Patient: Female, age 51
A 51-year-old female non-smoker presented with a 6-week history of a non-productive dry cough and progressive dyspnoea. The cough was associated with pleuritic chest pain and decreased energy. She denied haemoptysis or night sweats. She reported chronic gastric reflux, ongoing for 3 years following a distal oesophagectomy, total gastrectomy and jejunal-oesophageal anastomosis for gastric adenocarcinoma, vomiting and weight loss requiring a percutaneous endoscopic gastrostomy (PEG) tube for nutritional requirements. Physical examination revealed cachexia and chest was clear to auscultation. Oxygen saturations were 100% on room air and she was apyrexial. Laboratory results showed a white cell count of 8.7 x 109/L and C-reactive protein of 64mg/L. Chest radiograph demonstrated poorly defined nodular opacities in the inferior right upper lobe and a pronounced nodular consolidation in the right mid zone.
A high-resolution CT thorax showed extensive nodular changes in the right upper and lower lobes with confluent areas of consolidation with air bronchograms, see Fig. 1. Bronchoscopy was grossly normal. A bronchoalveolar alveolar lavage was carried out. There was no growth on routine, nocardia, actinomyces or fungal culture. Mycobacterial testing did not demonstrate acid-fast bacilli and Mycobacterium species were not isolated on culture. The patient was treated with piperacillin/tazobactam and a tapering dose of oral steroids with an initial clinical response. Oral azithromycin was added antimicrobial activity, pro-kinetic activity and anti-inflammatory action. Over the next 12 weeks she did not improve. Repeat bronchoscopy was again negative for bacterial and mycobacterial culture. A CT guided lung biopsy was carried out with negative culture. Steroid dose was increased to treat features of organising pneumonia. No granulomatous inflammation was observed on histology.
The patient continued to complain of cough, dyspnoea and high-volume vomitus, up to 2 L per day and weight loss to 39kg. Clinical signs deteriorated with bronchial breathing and audible crackles bilaterally. A Video Assisted Thoracic Surgery (VATS) guided right sided lung biopsy was undertaken. Histology demonstrated necrotising granulomatous inflammation, caseous necrosis and auramine-positive tubercle bacilli in association with an organising pneumonia. Mycobacterial culture demonstrated acid-fast bacilli on microscopy. GeneXpert did not detect MTB complex DNA. The patient was started on empiric treatment for non-tuberculous mycobacteria (NTM) with intravenous (IV) amikacin, IV meropenem, IV clarithromycin and oral ciprofloxacin and oral doxycycline. Culture was ultimately positive for Mycobacterium goodii (Fig. 2). The reference laboratory reported resistance to clarithromycin and ceftriaxone and susceptibility to ciprofloxacin, amikacin, cotrimoxazole, doxycycline, imipenem, linezolid and co-amoxiclav. Meropenem minimum inhibitory concentration was 1.0 mug/ml. Clarithromycin was stopped on identification of this organism. She was treated with 6 weeks IV therapy and changed to oral ciprofloxacin and doxycycline. She was subsequently changed to sulfamethoxazole/trimethoprim and ciprofloxacin.
Her course was complicated by ongoing gastric dysmotility, vomiting and aspiration pneumonia affecting tolerance of anti-mycobacterial medications. A palliative medical referral, for specific symptom control only, recommended the addition of octreotide, commenced at 1000mcgs and metoclopramide 40 mgs, subcutaneously (s/c) in 24 hours. The octreotide was increased to 2000mcgs and metoclopramide to 60 mgs s/c in 24 hours in the following week. On day 3 of this treatment she began to eat for the first time in months, volume of vomitus reduced to minimal. She was converted to somatostatin long acting depot, somatuline autogel 90 mgs deep s/c per month and domperidone 20 mgs half hour per-prandial. PEG feeding was discontinued. Over years her somatuline dose was monitored, eighteen months later her somatuline was discontinued as her symptoms were well controlled. Following discontinuation, she developed a further aspiration pneumonia. Depot somatuline 90 mgs deep s/c per month recommenced with no further aspiration pneumonia and continued weight gain.
Her dysmotility symptoms were controlled with this regimen and she tolerated her anti mycobacterial therapy. Treatment with continued with dual oral therapy for 2 years and a decision was made to continue lifelong sulfamethoxazole/trimethoprim monotherapy with regular outpatient monitoring. The cavitation and consolidation seen on radiology resolved and patient symptomatically improved.
Keywords: atypical pneumonia, mycobacterium goodii, nontuberculous mycobacteria, quality of life, symptom control
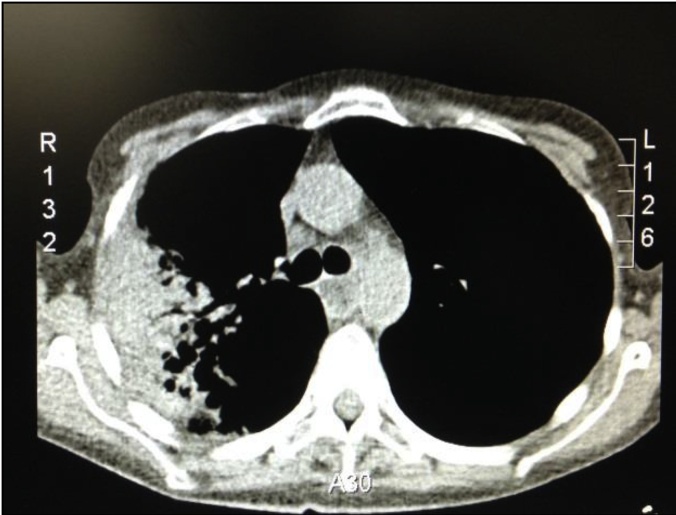
Image caption: CT thorax showing extensive nodular changes in the right upper and lower lobes with confluent areas of consolidation with air bronchograms and several foci of consolidation.